Question: What is the suspected problem?
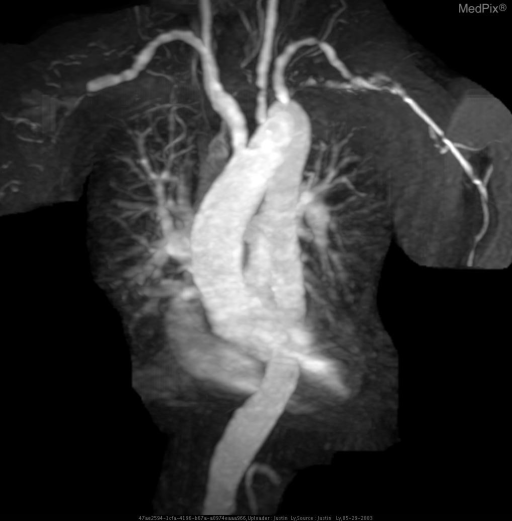
Answer: The findings suggest Conventional and MR angiography showed multifocal stenosis of the great vessels and branch vessels.. Coronal MRA image shows multifocal stenosis of the great vessels and branch vessels.. The patient might have a history of 55 year old Asian female with history of polymyalgia rheumatica, presenting with pulseless upper extremities..